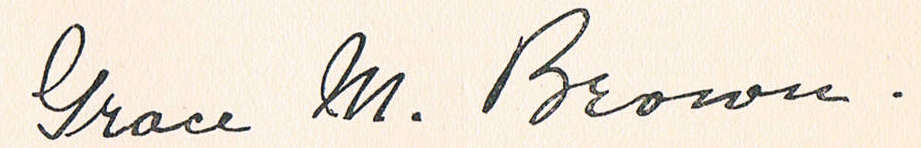
Signature of: grace mann brown